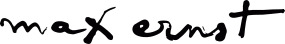
Signature of: max ernst